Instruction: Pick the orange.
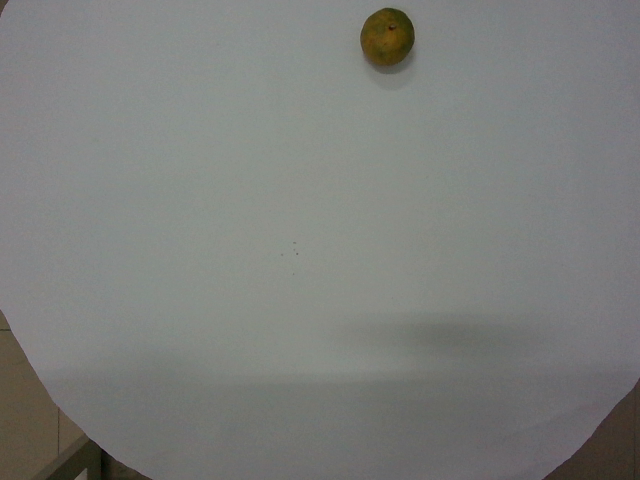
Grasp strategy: vertical